Question: What is the potential diagnosis?
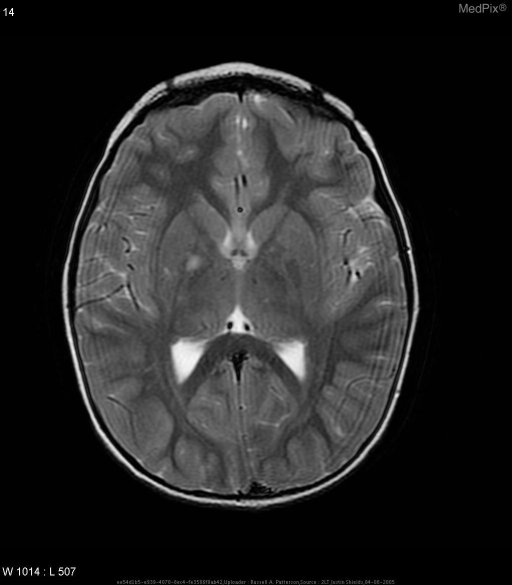
Answer: The possible diagnosis includes •  Neurofibromatosis 1.